Question: Which state is mentioned in the document?
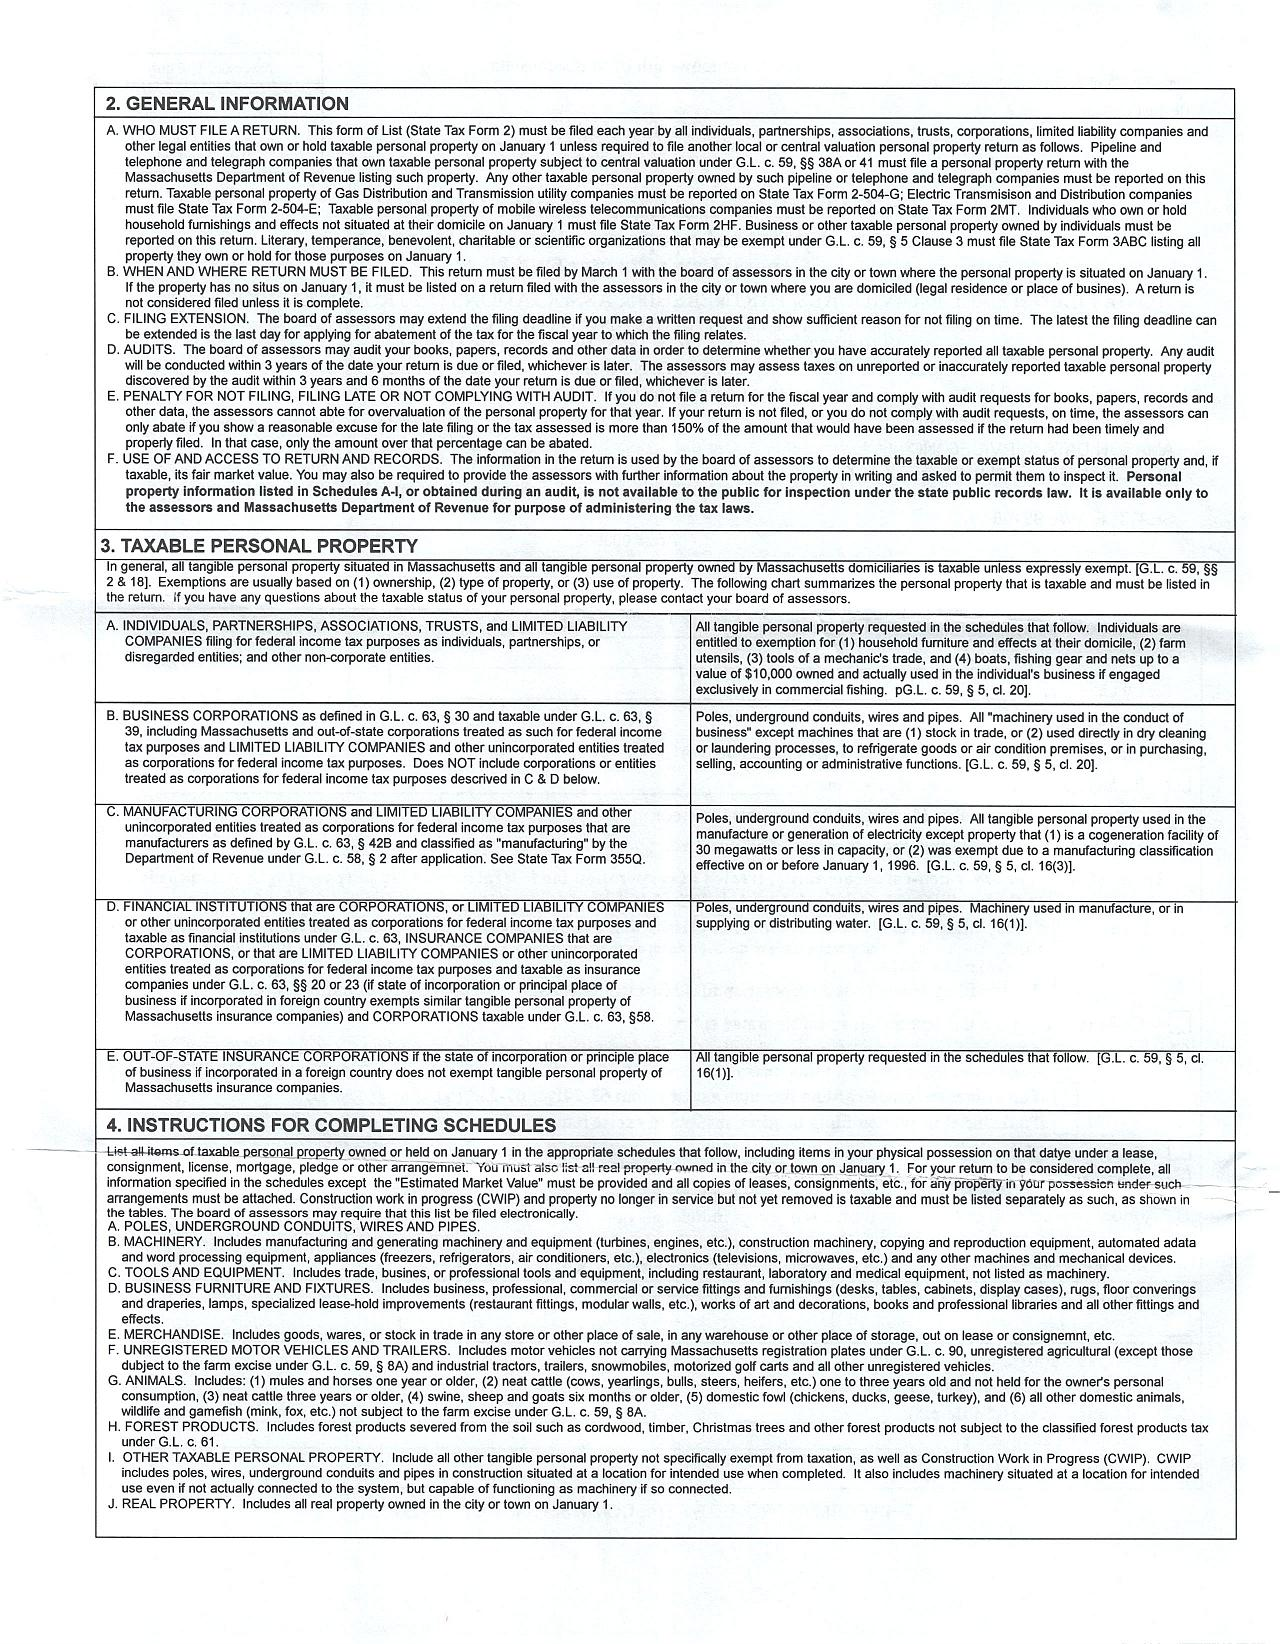
Answer: "Massachusetts"